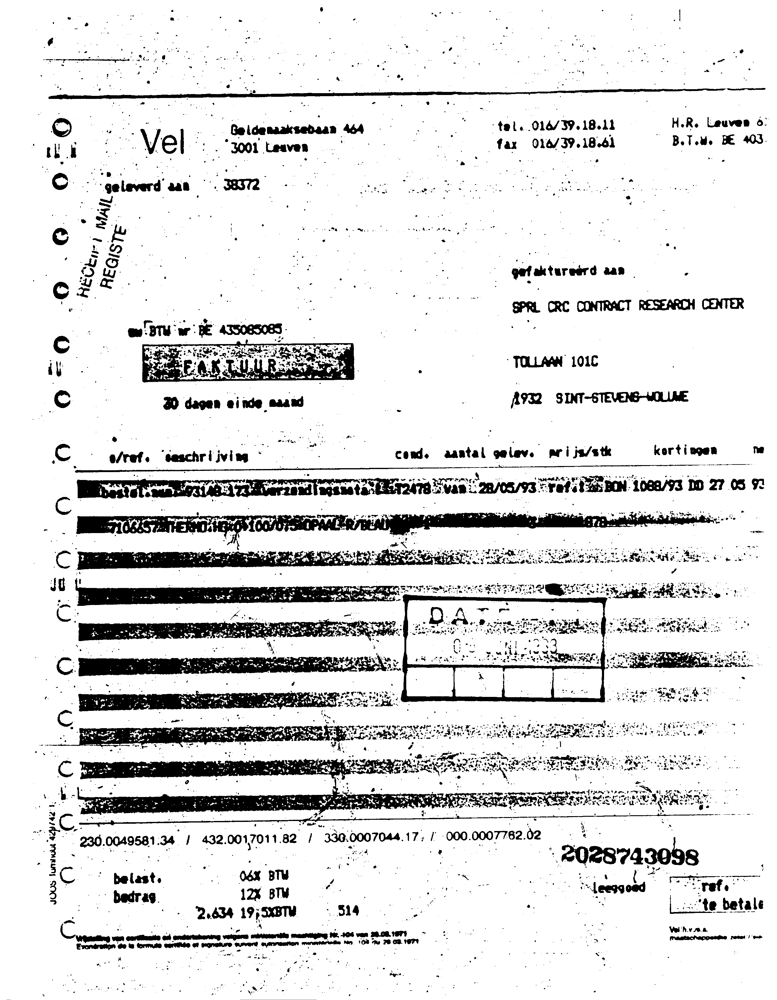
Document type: Invoice